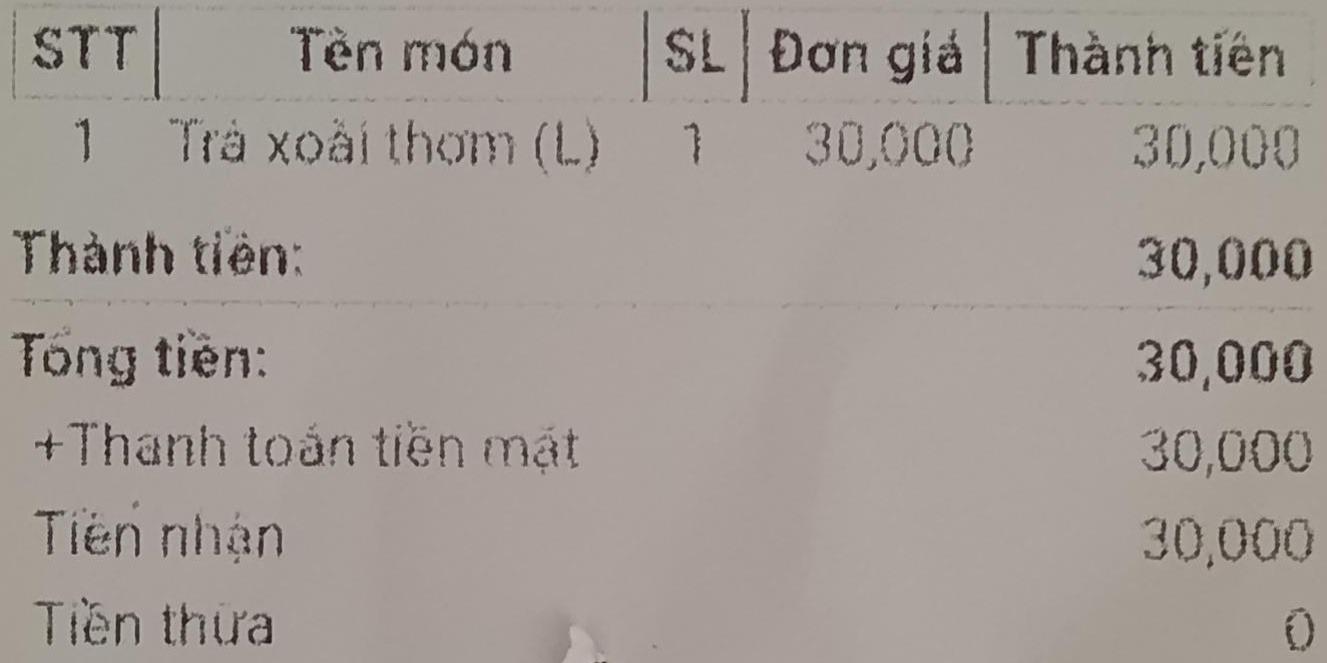
<table>
<tr>
<th>STT</th>
<th>Tên món</th>
<th>SL</th>
<th>Đơn giá</th>
<th>Thành tiền</th>
</tr>
<tr>
<td>1</td>
<td>Trà xoài thơm (L)</td>
<td>1</td>
<td>30,000</td>
<td>30,000</td>
</tr>
</table>

Thành tiền: 30,000
Tổng tiền: 30,000
+Thanh toán tiền mặt 30,000
Tiền nhận 30,000
Tiền thừa 0